Question: In what way does the history help explain the case?
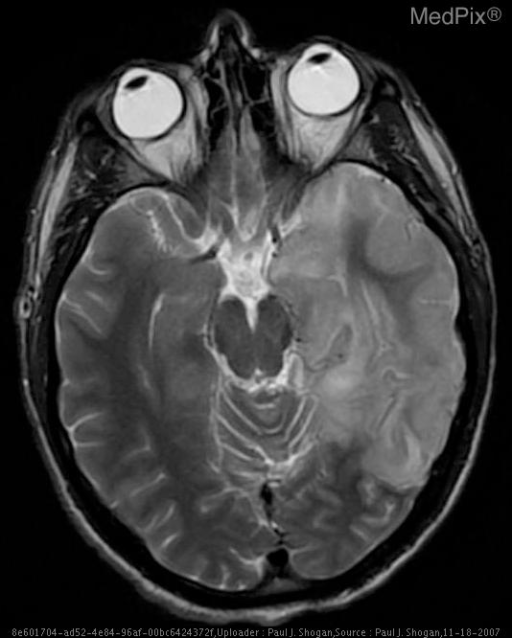
Answer: The patient's history of 21 yo male presenting with fever, new onset of aphasia, and one episode of loss of consciousness. is key in understanding the case.